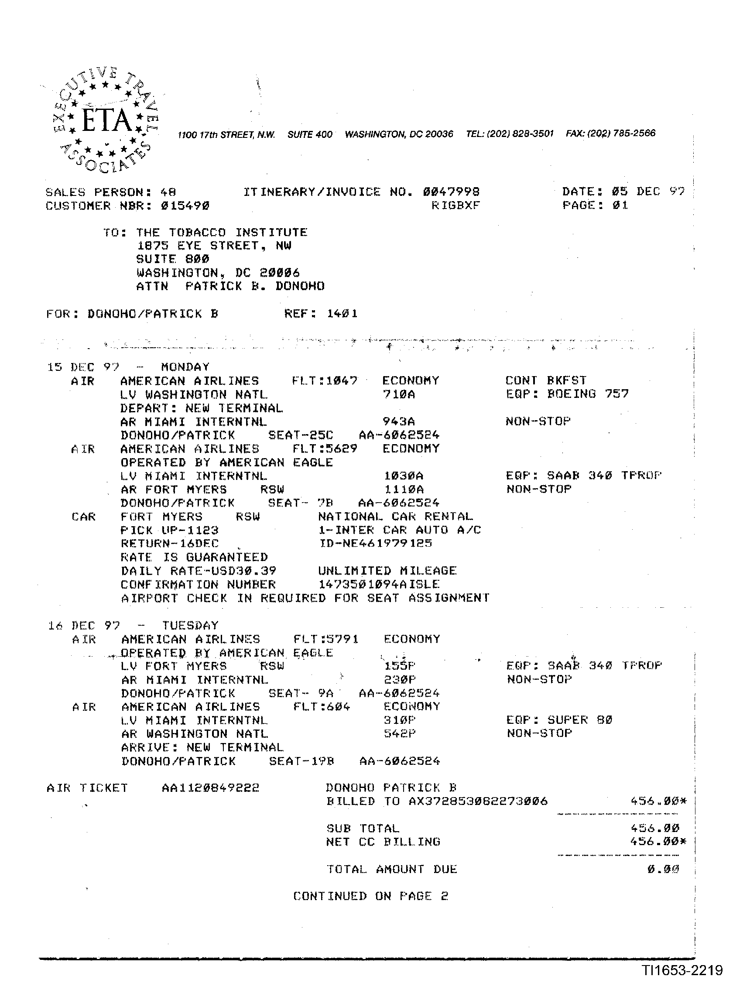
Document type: Invoice